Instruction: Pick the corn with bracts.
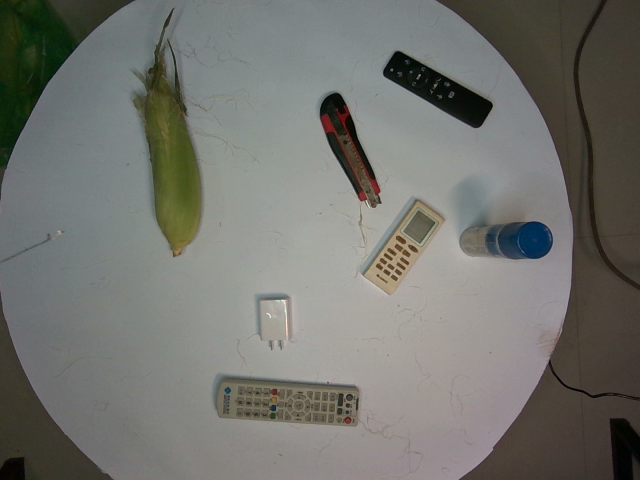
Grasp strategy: vertical